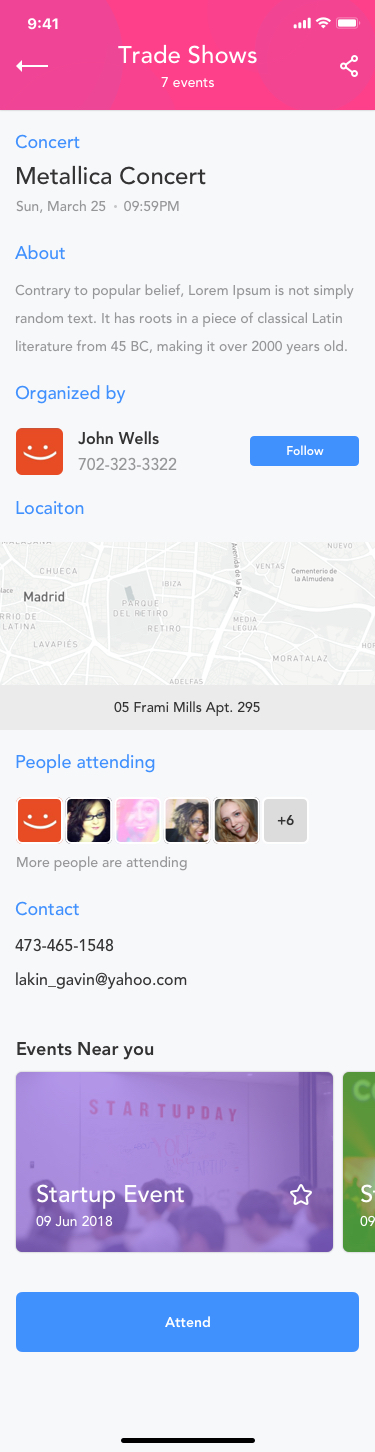
Text in this UI design:
Trade Shows
7 events
About
Contrary to popular belief, Lorem Ipsum is not simply random text. It has roots in a piece of classical Latin literature from 45 BC, making it over 2000 years old.
Contact
473-465-1548
lakin_gavin@yahoo.com
Organized by
John Wells
702-323-3322
People attending
+6
More people are attending
Locaiton
John Wells
702-323-3322
Sun, March 25
09:59PM
05 Frami Mills Apt. 295
Events Near you
Startup Event
09 Jun 2018
Startup Event
09 Jun 2018